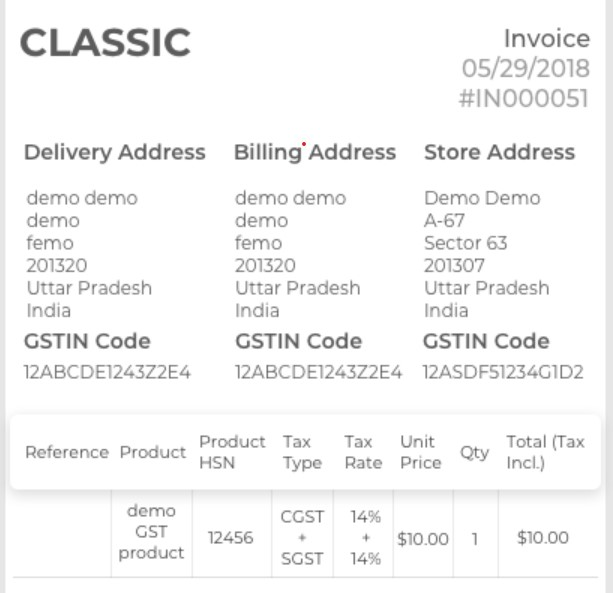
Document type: Invoice